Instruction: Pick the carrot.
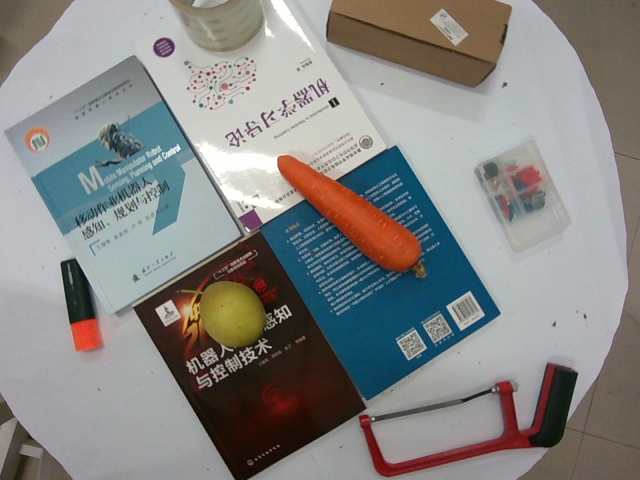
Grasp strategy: vertical